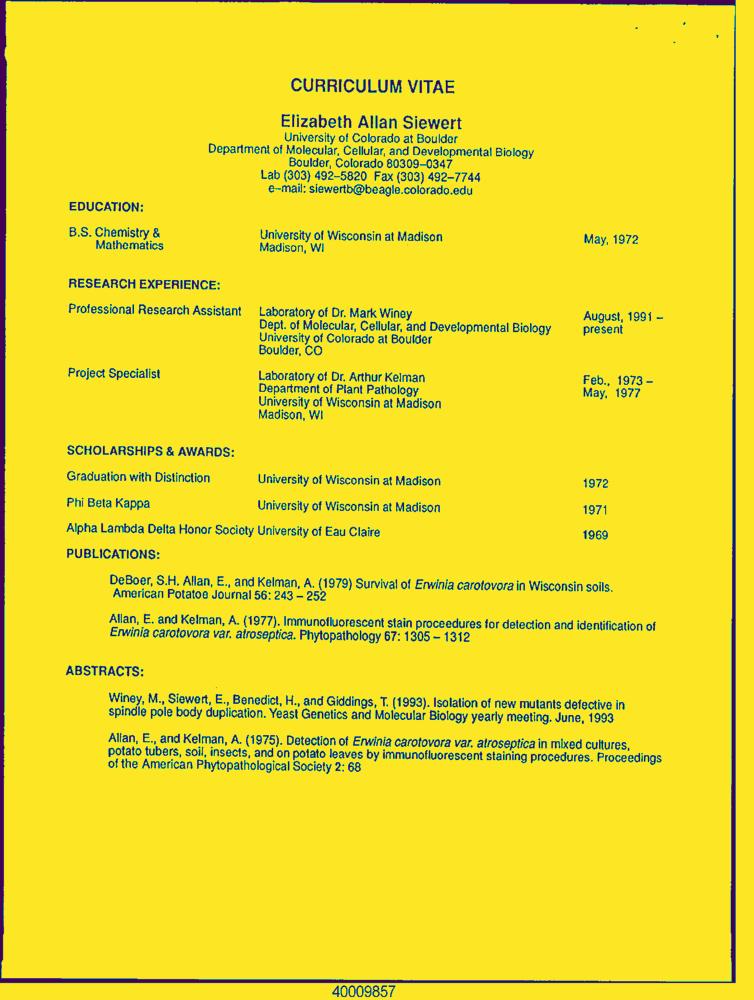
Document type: Resume-Doc